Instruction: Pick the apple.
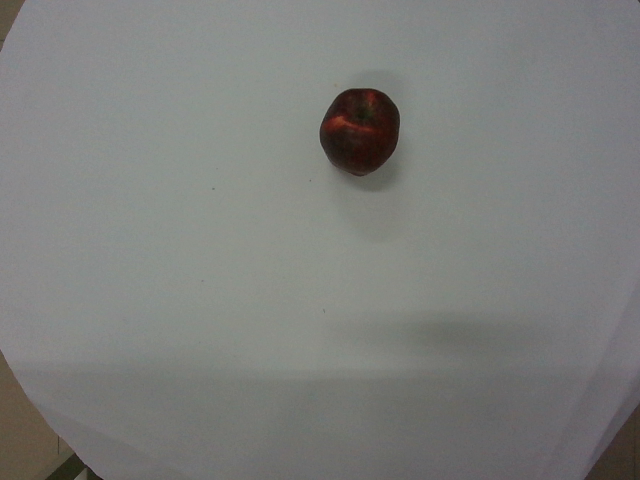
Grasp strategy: vertical